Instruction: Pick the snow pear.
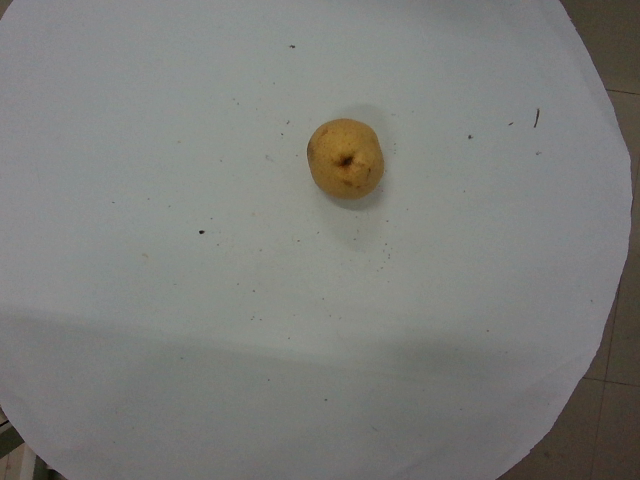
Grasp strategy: vertical